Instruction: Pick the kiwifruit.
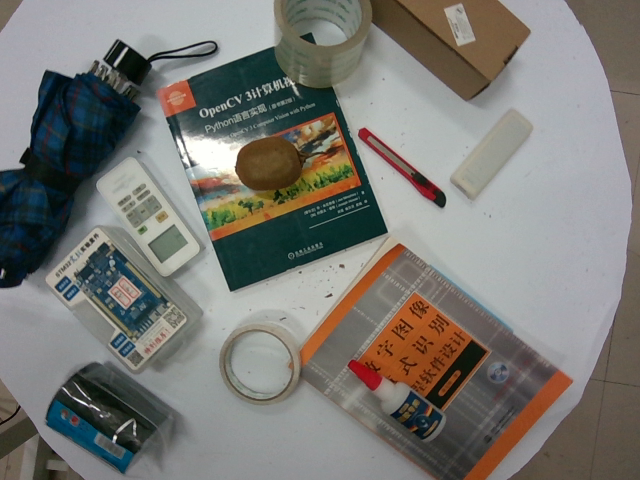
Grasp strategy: vertical